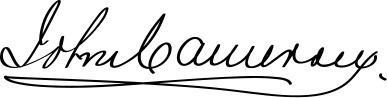
Signature of: john cameron